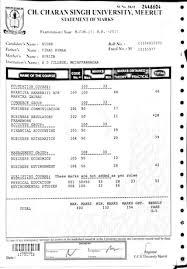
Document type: Invoice